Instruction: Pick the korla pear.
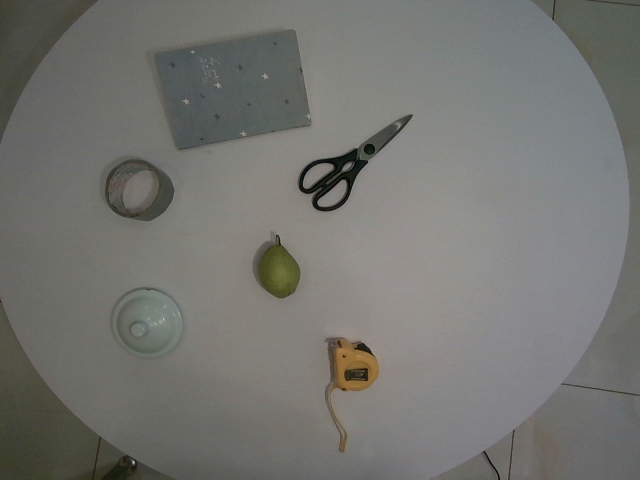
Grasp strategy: vertical